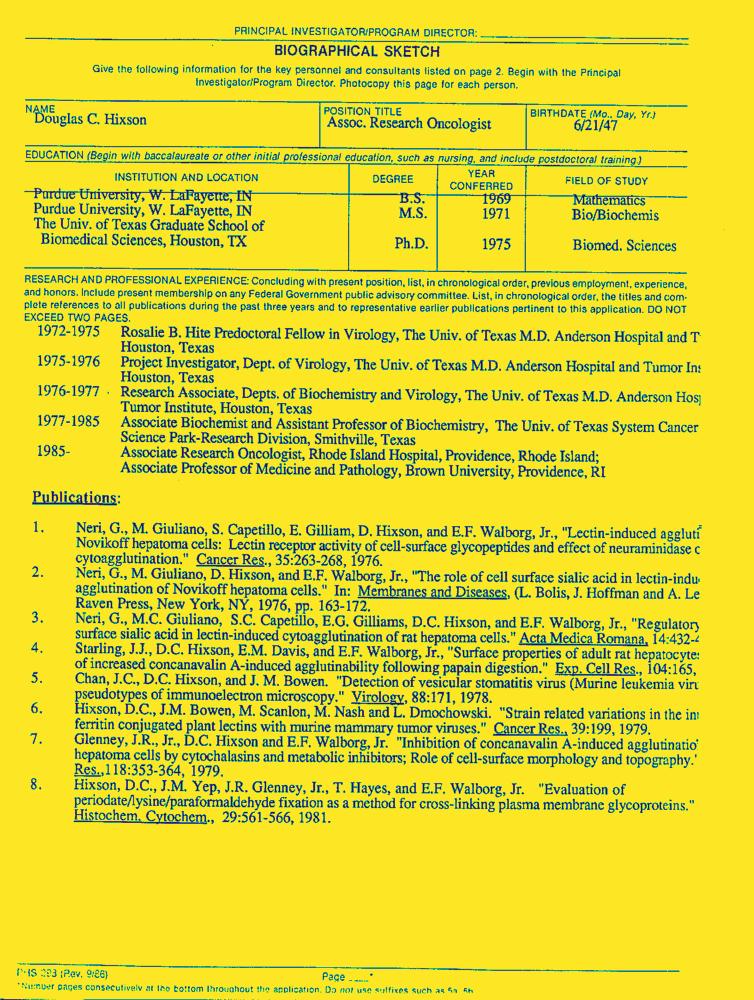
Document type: Resume-Doc